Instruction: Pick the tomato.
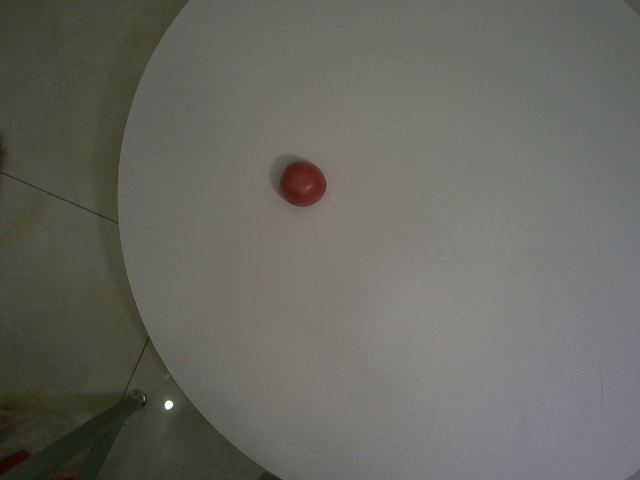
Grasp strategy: vertical